Question: By what date must an appeal be filed according to the document?
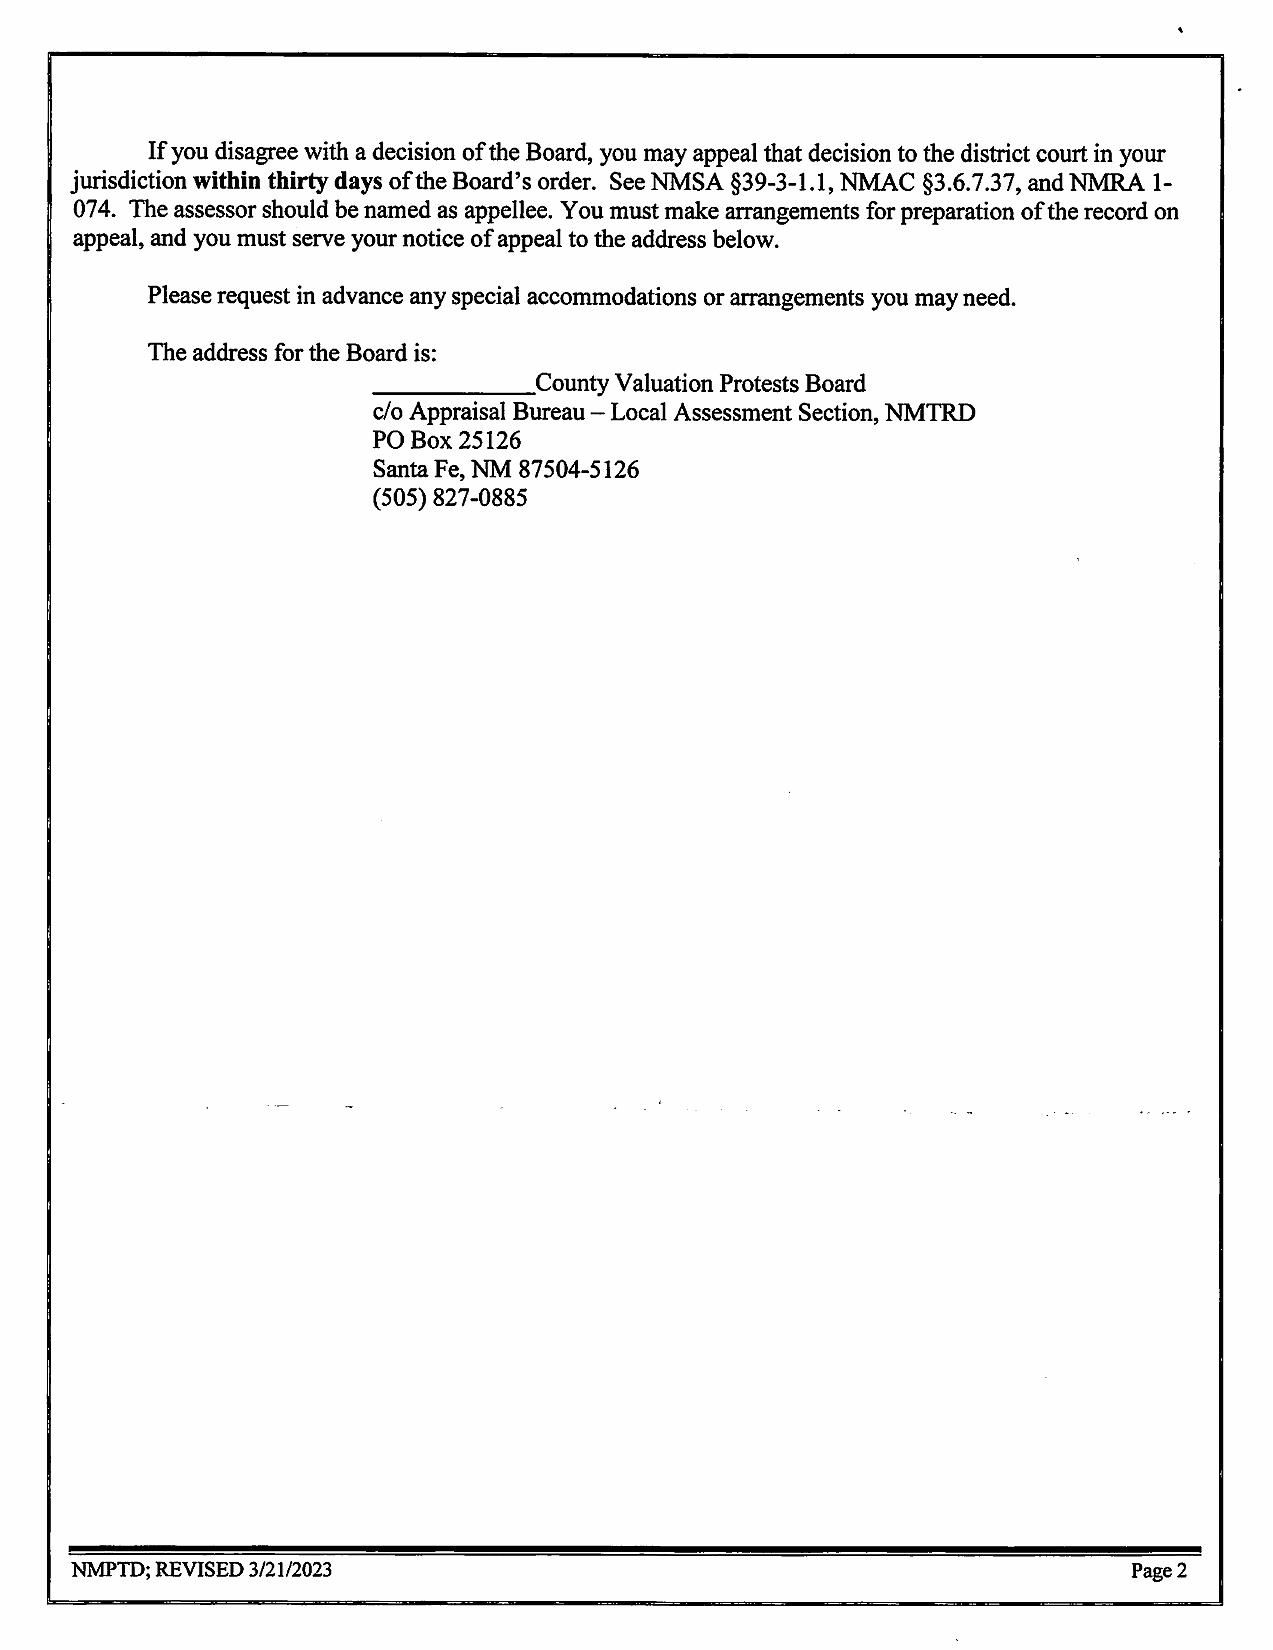
Answer: "within thirty days of the Board's order"